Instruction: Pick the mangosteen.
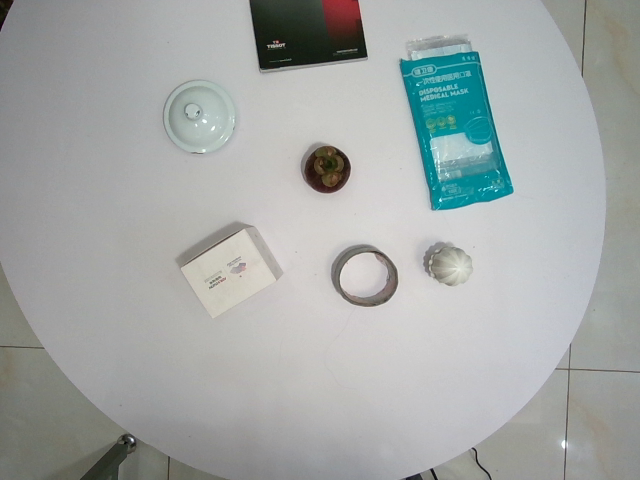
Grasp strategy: vertical